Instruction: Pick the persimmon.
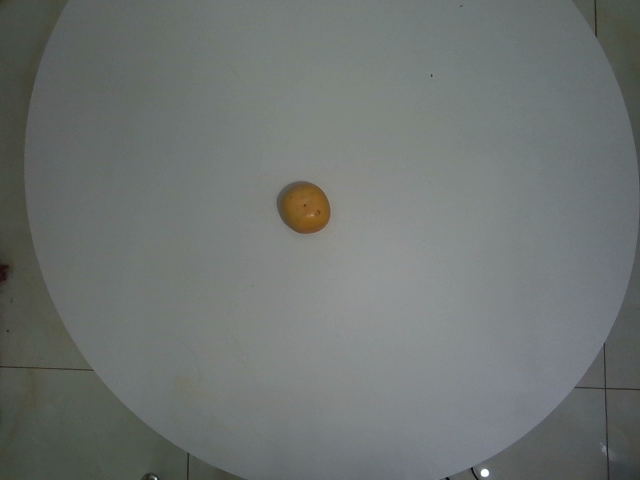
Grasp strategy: vertical